Question: What are the imaging findings?
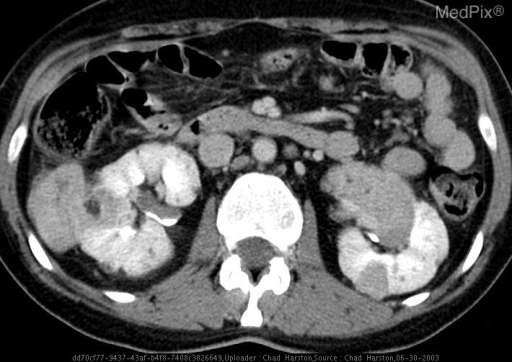
Answer: The imaging shows multiple bilateral solid renal masses.  Many of the masses contain macroscopic fat. Angiomyolipomas in tuberous sclerosis. CT shows multiple bilateral solid renal masses. Some contain fat. One (on the right) is exophytic. They have been followed for several years by CT and are stable or slowly growing..